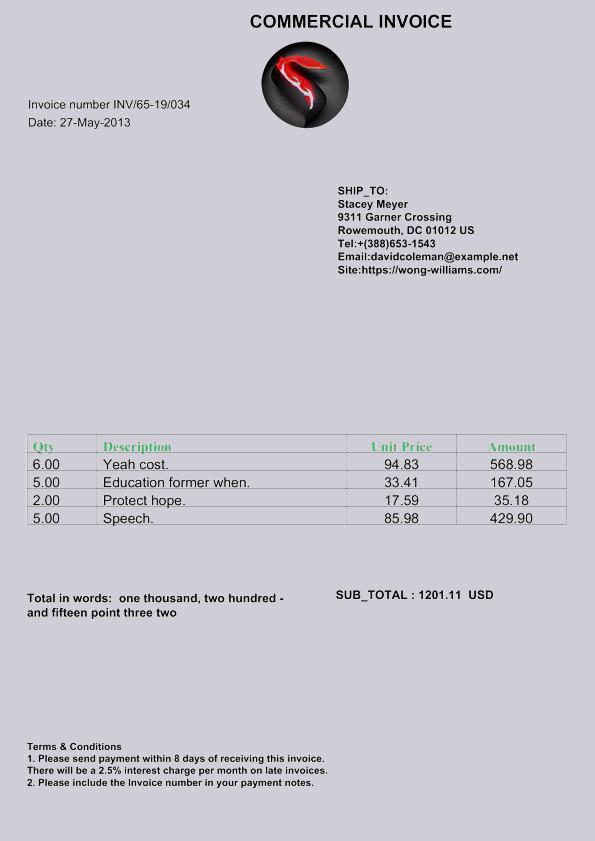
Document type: Invoice